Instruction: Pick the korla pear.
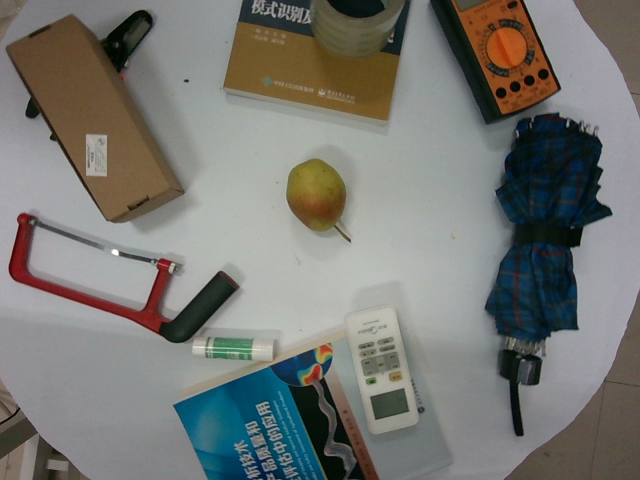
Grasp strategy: vertical